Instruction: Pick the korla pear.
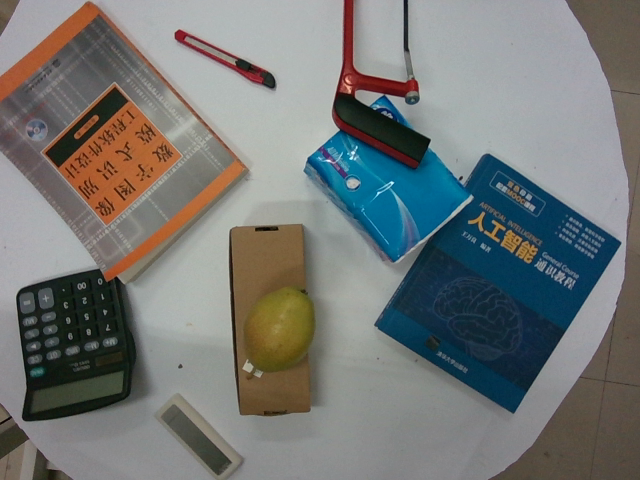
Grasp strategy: vertical